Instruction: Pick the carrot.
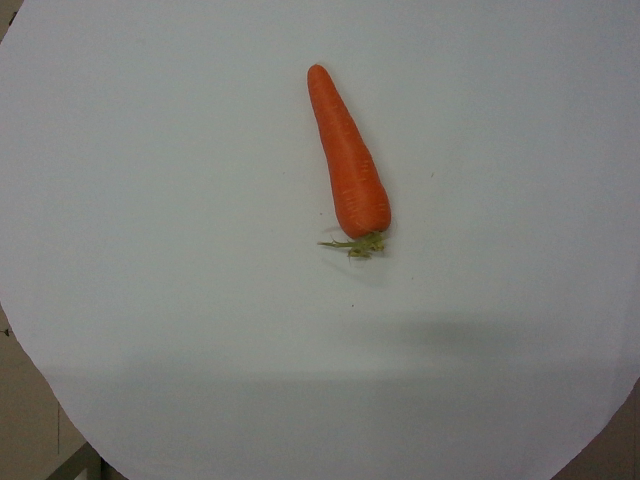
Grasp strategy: vertical